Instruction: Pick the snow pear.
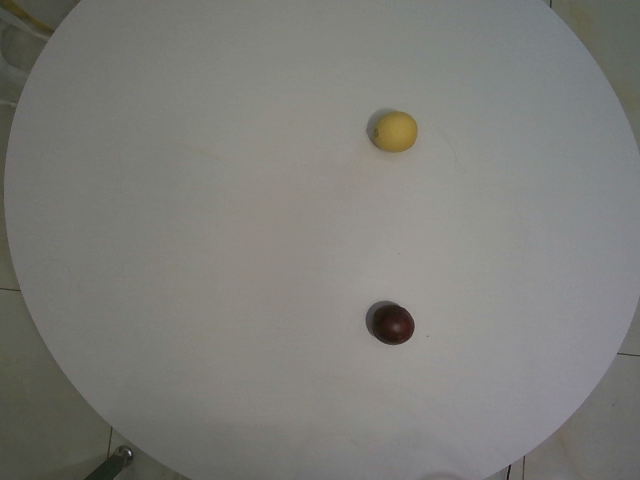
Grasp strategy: vertical